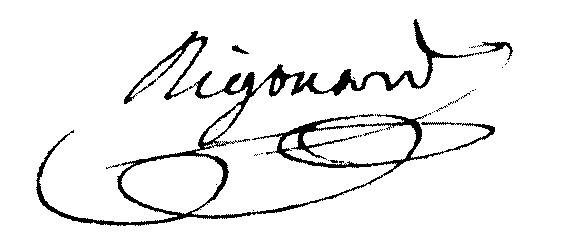
Signature of: jean joseph rigouard